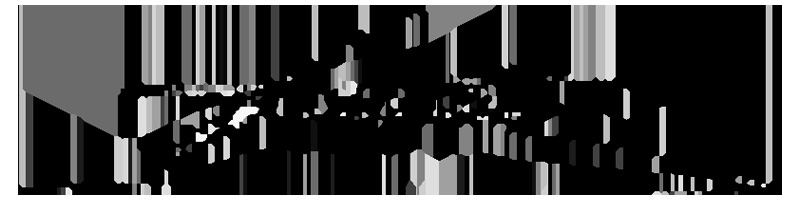
Signature of: william piastra